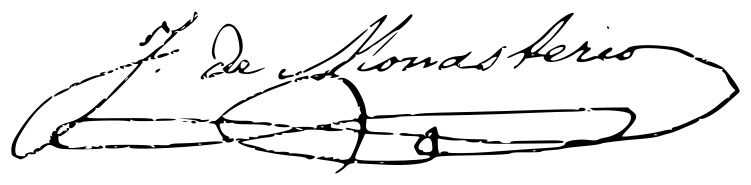
Signature of: jesús de monasterio